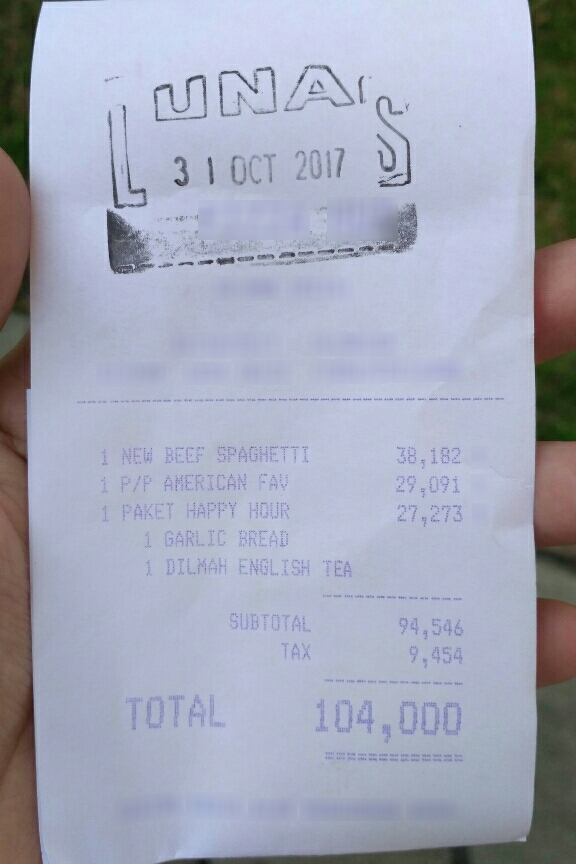
Number of items: 3
Subtotal: 94,546
Tax: 9,454
Total: 104,000
OCR text regions:
text: 1
text: NEW
text: BEEF
text: SPAGHETTI
text: 38,182
text: 1
text: P/P
text: AMERICAN
text: FAV
text: 29,091
text: 1
text: PAKET
text: HAPPY
text: HOUR
text: 27,273
text: 1
text: GARLIC
text: BREAD
text: 1
text: DILMAH
text: ENGLISH
text: TEA
text: SUBTOTAL
text: 94,546
text: TAX
text: 9,454
text: TOTAL
text: 104,000